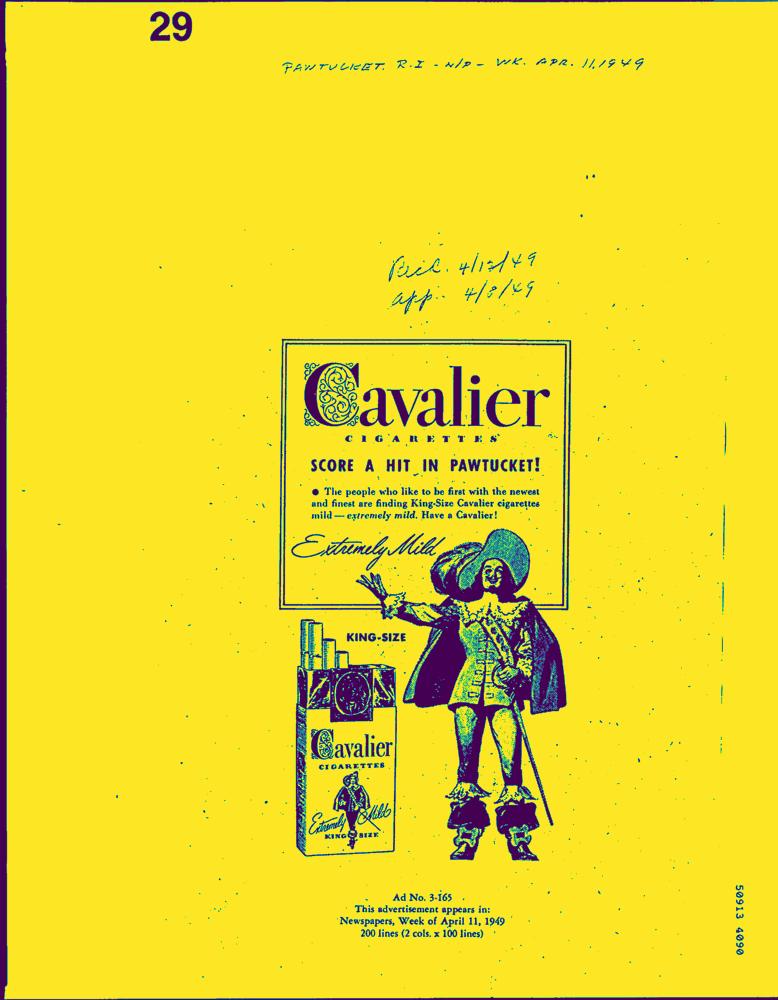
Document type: AD